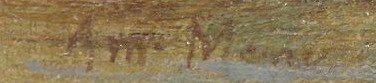
Signature of: amalie mánesová